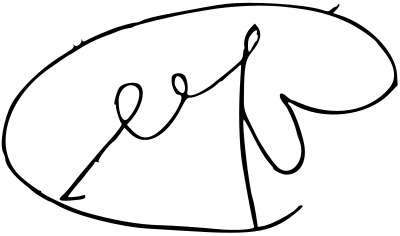
Signature of: rachid el guerjouma